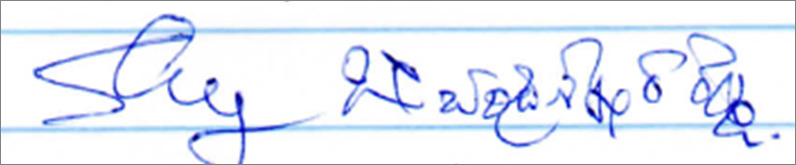
Signature of: gutti chandrasekharareddy